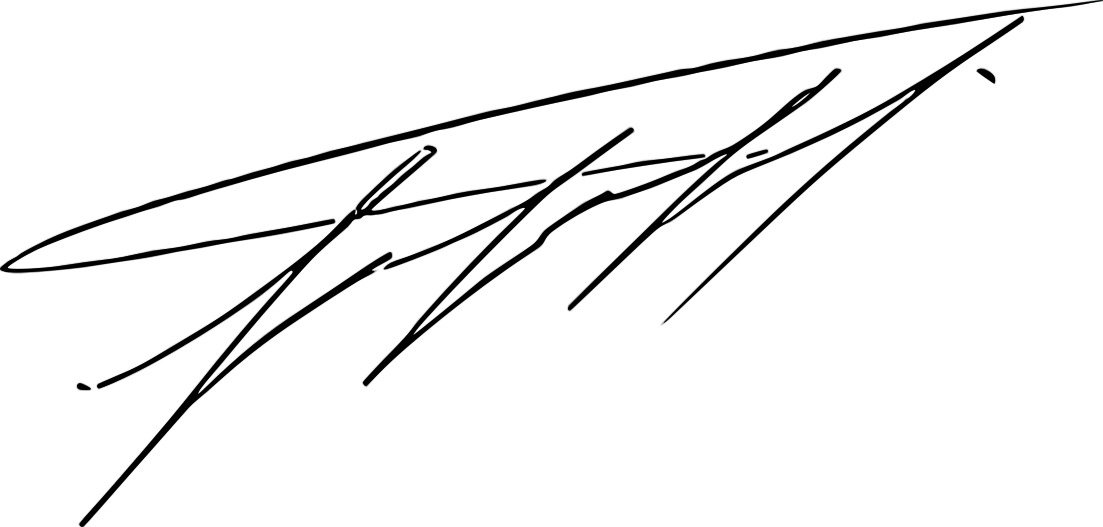
Signature of: hryhorii sherhei